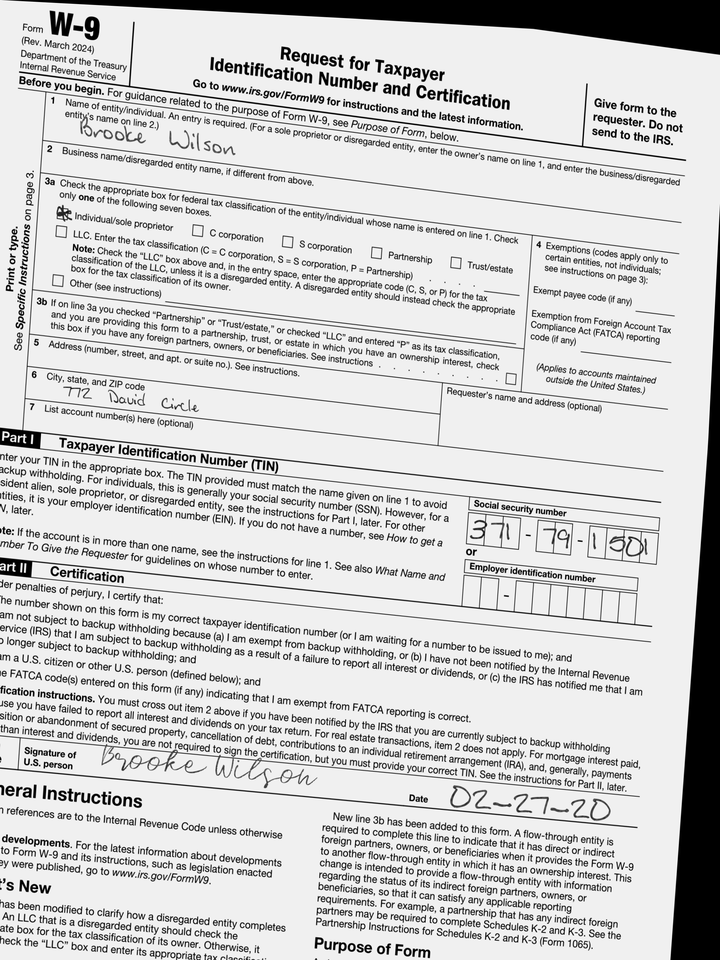
adr1: 772 David Circle
cbx: yes
ssn: 371791501
enm: Brooke Wilson
sdt: 02-27-20